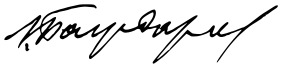
Signature of: georgi bazhdarov